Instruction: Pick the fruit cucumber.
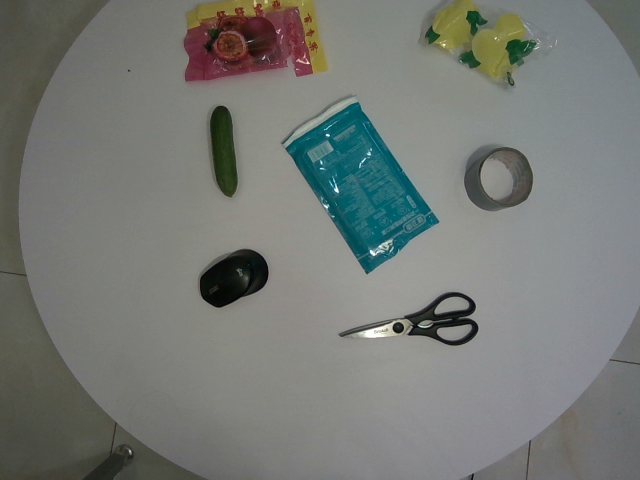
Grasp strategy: vertical